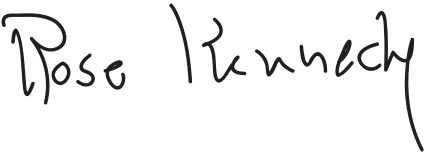
Signature of: rose kennedy